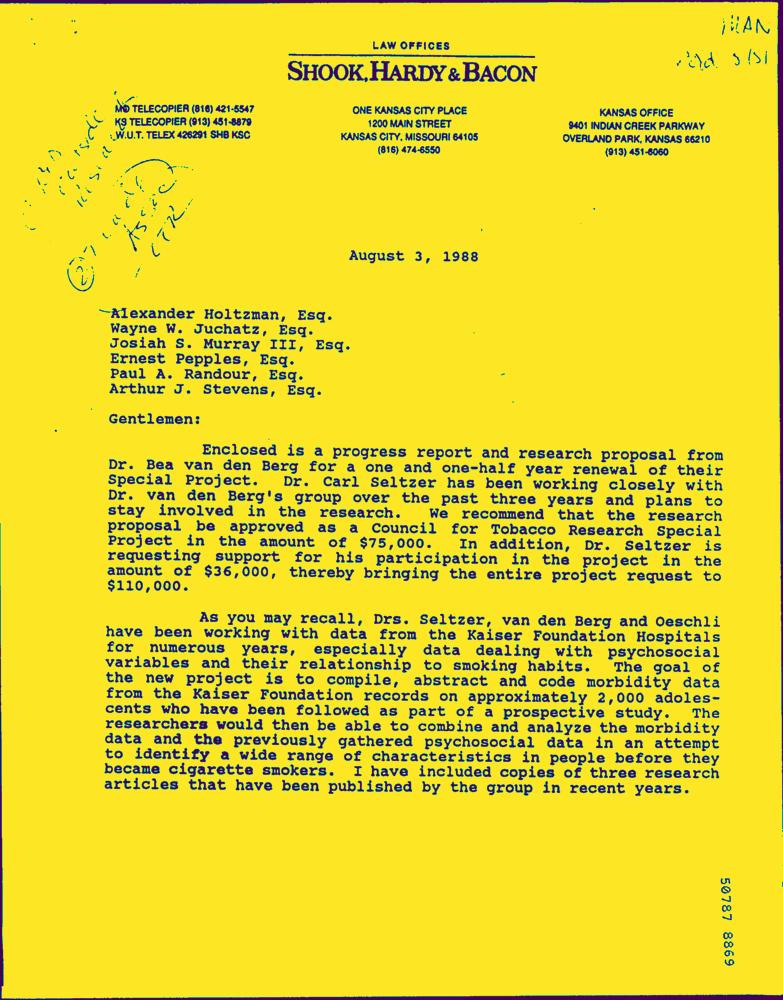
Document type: Letter-Doc